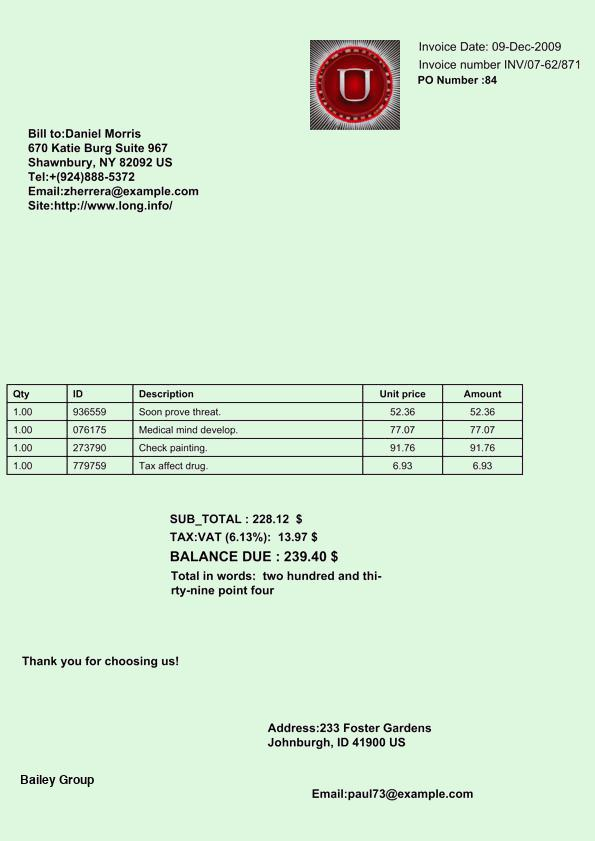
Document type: Invoice